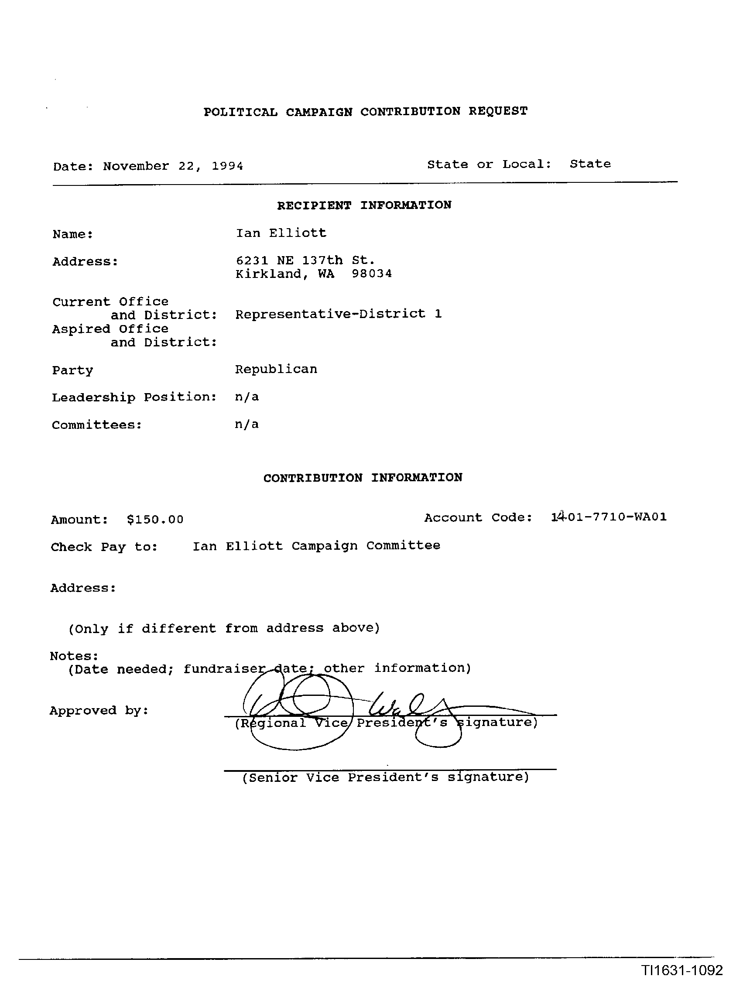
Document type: Invoice